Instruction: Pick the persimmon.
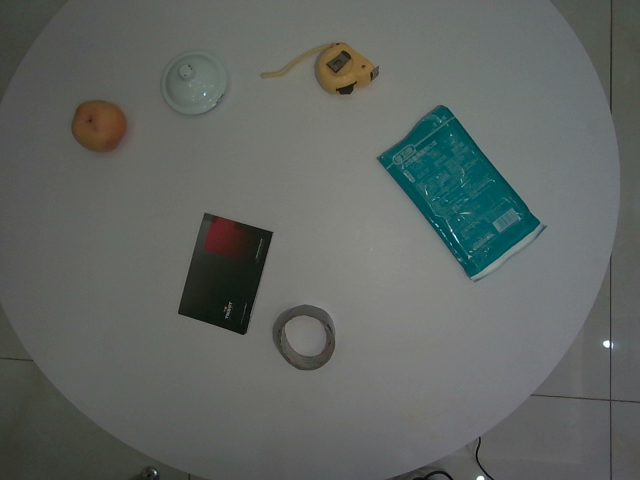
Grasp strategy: vertical